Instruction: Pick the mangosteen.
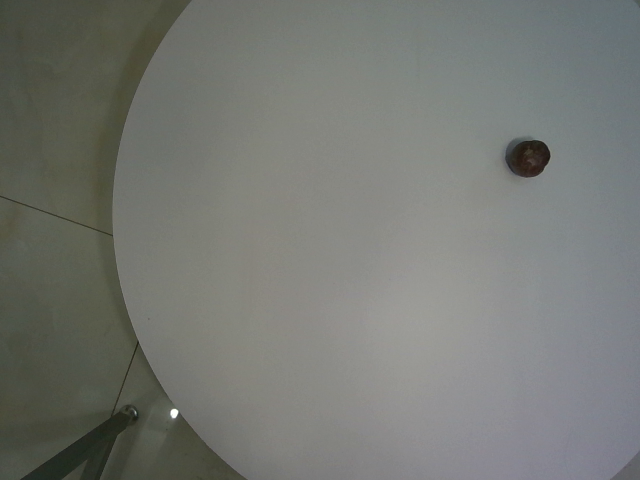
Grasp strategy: vertical